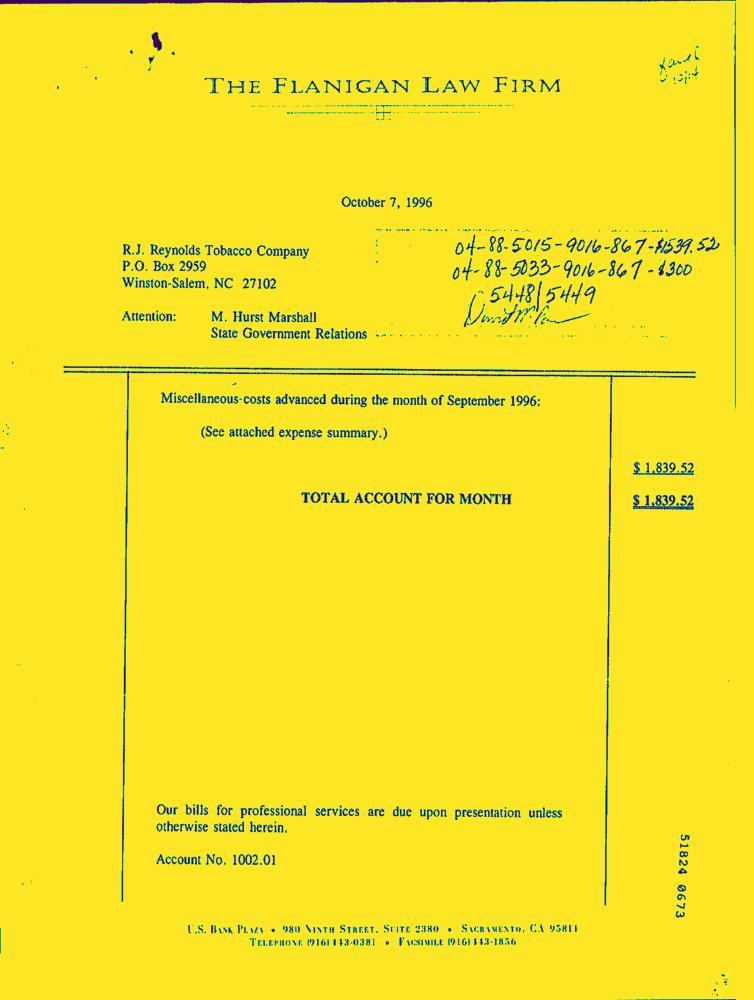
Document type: Invoice-Doc